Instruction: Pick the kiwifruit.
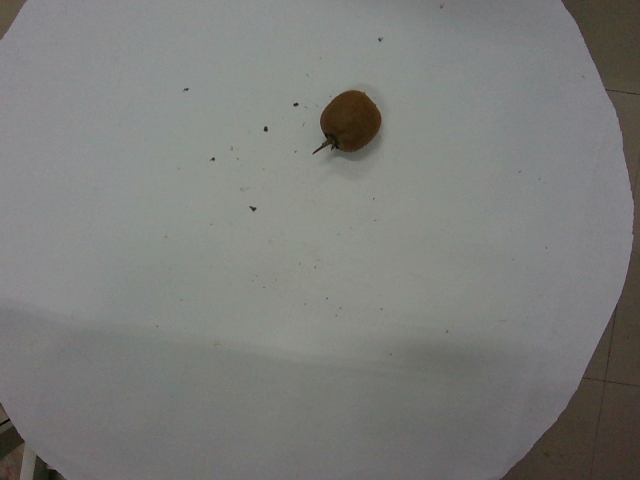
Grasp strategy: vertical